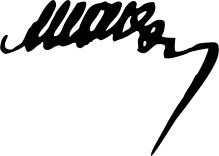
Signature of: akhmat matsiev